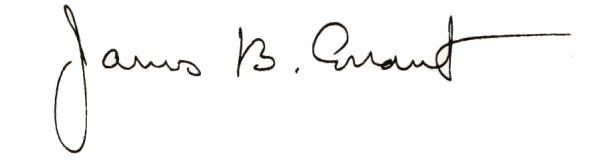
Signature of: james bryant conant